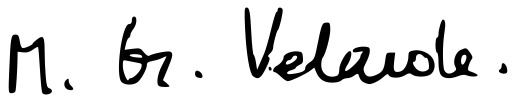
Signature of: manuel garcía velarde